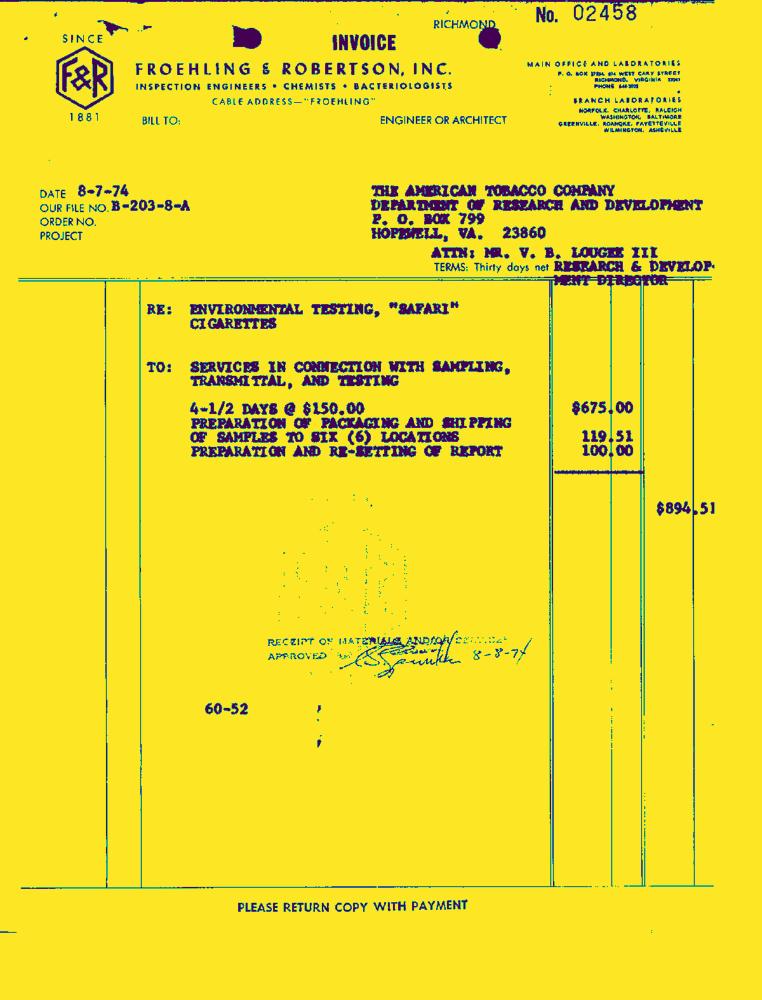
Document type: Invoice-Doc